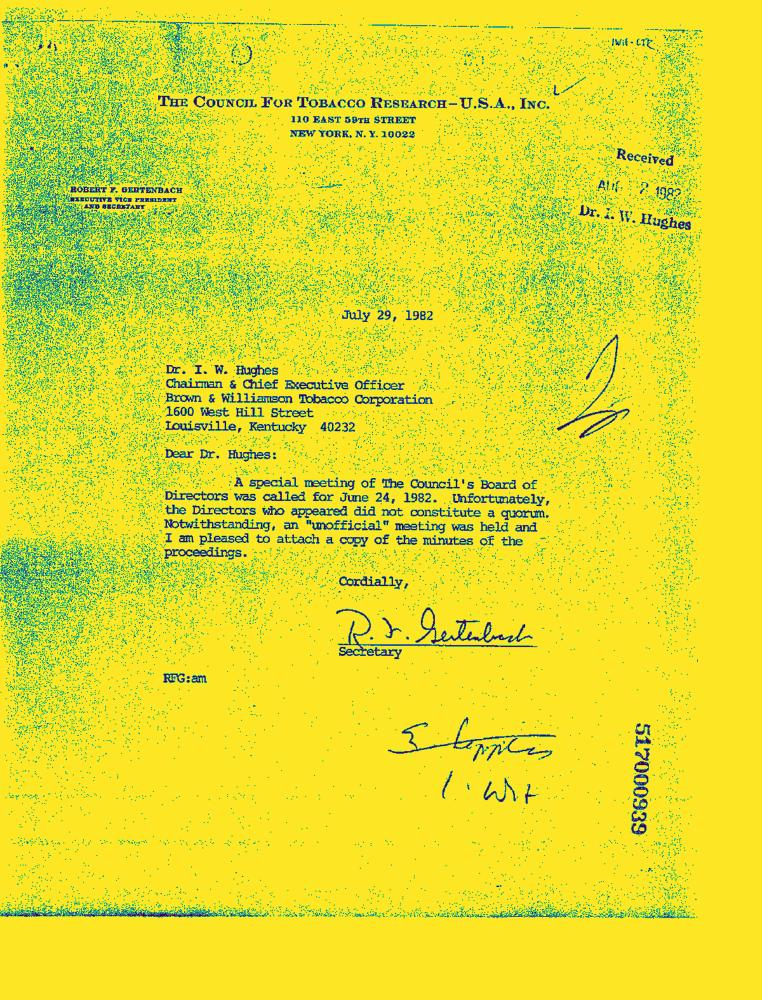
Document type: Letter-Doc